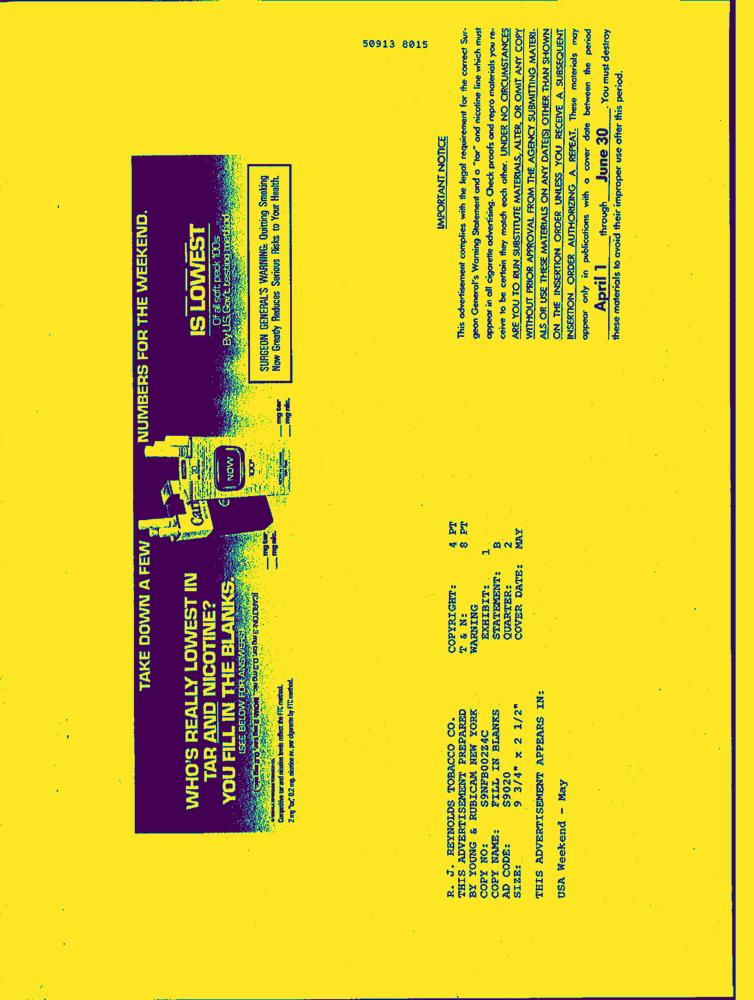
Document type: AD